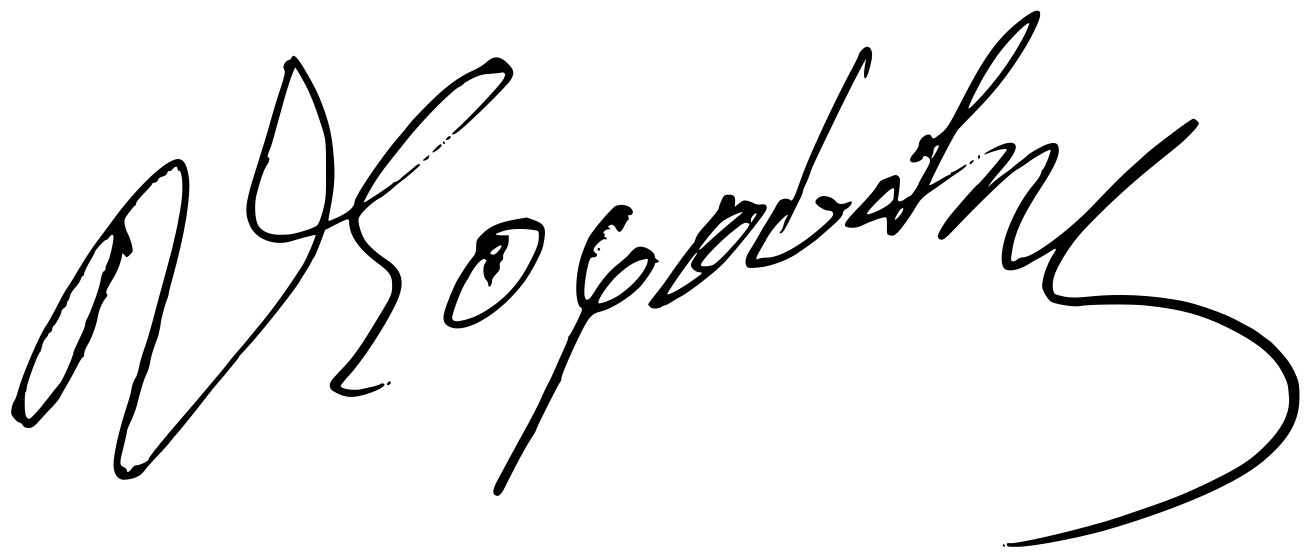
Signature of: themistoklis sofoulis